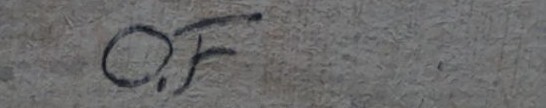
Signature of: oskar fiala